Question: What is the earliest payment due date mentioned in the document?
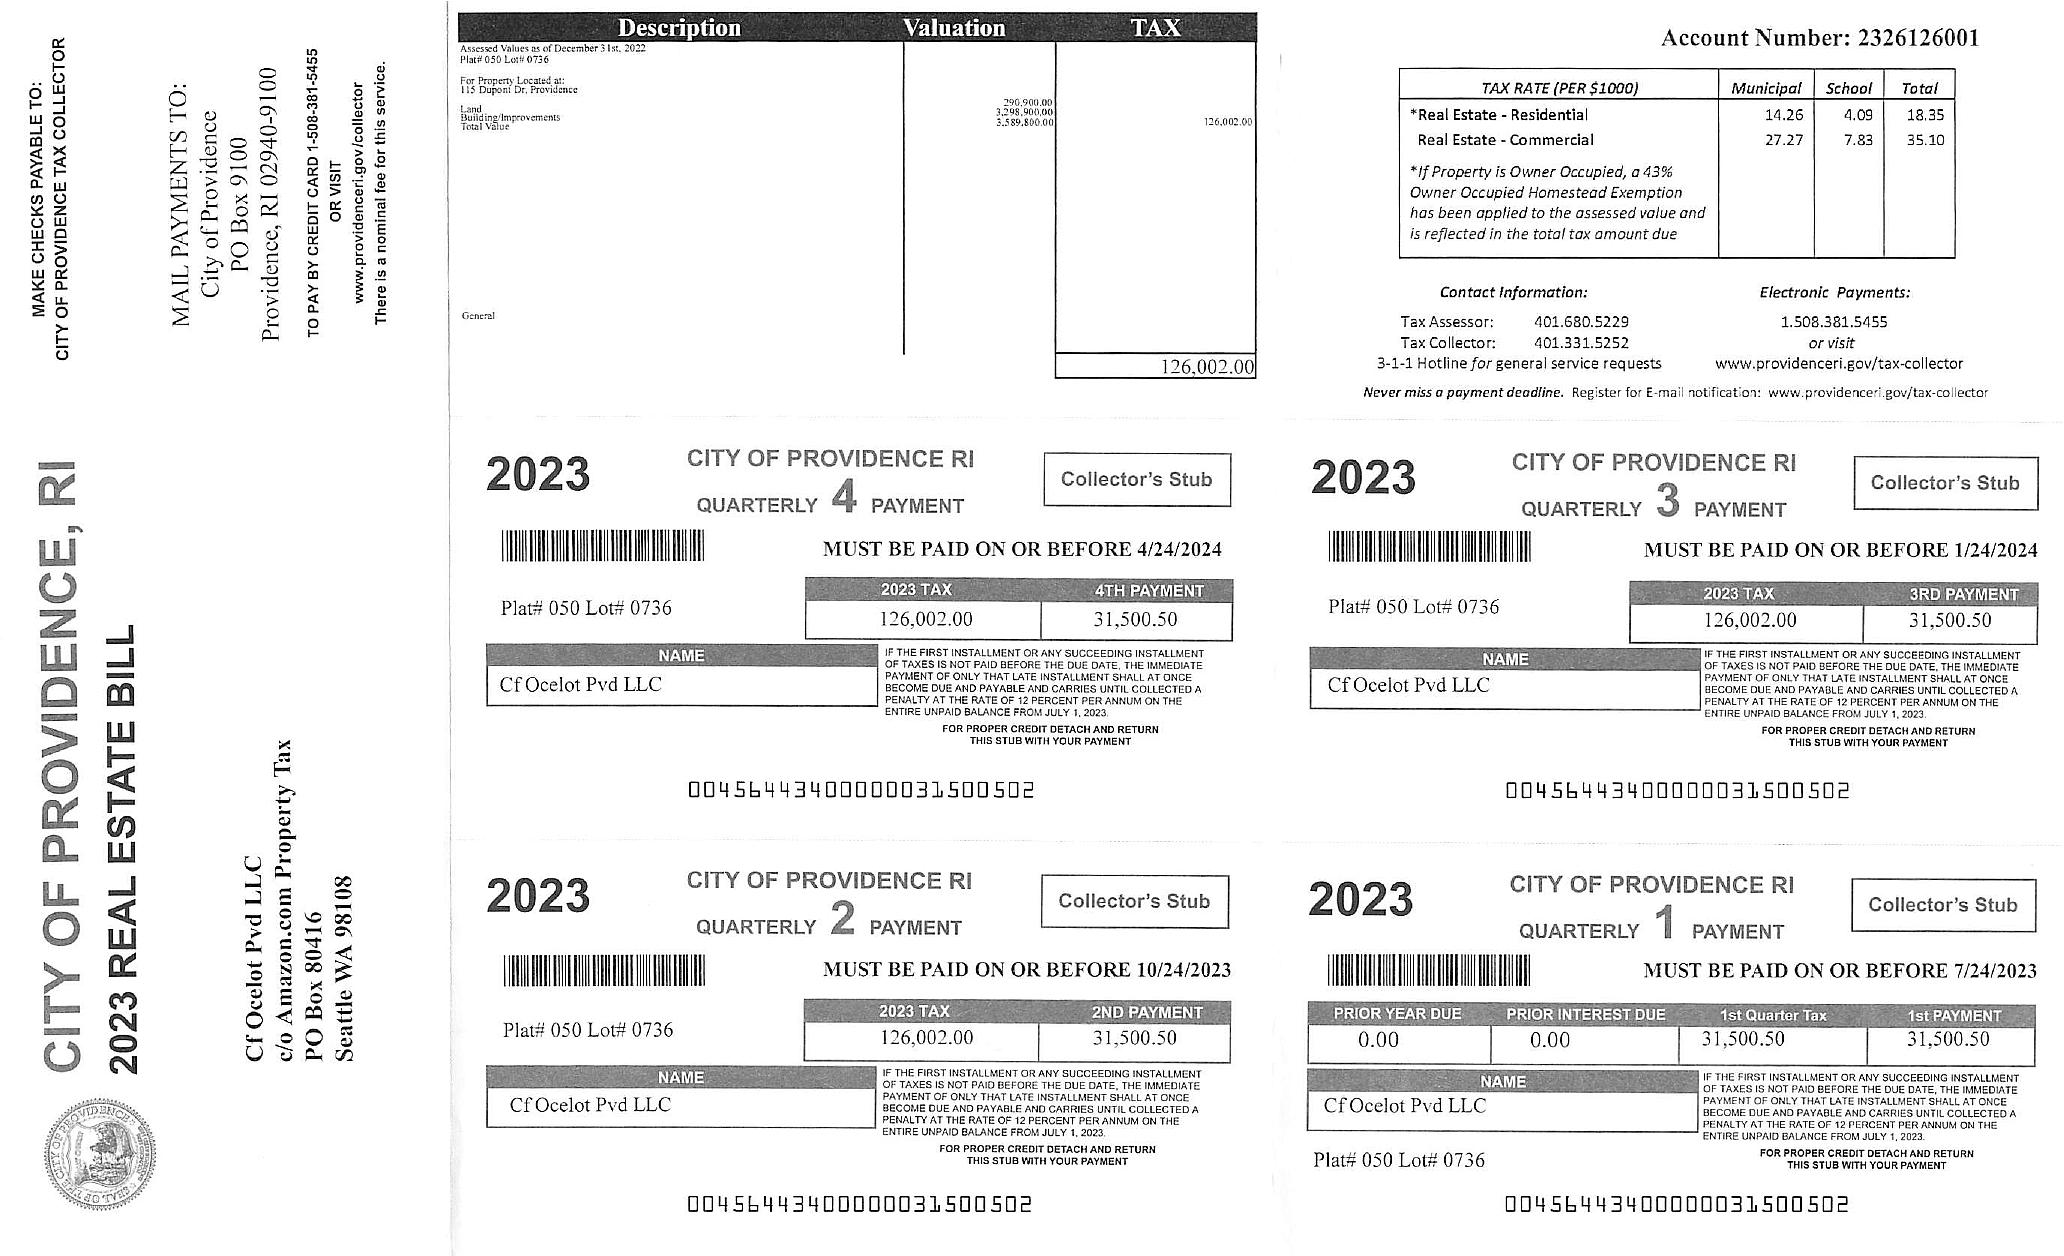
Answer: "7/24/23"